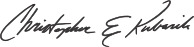
Signature of: chris kubasik